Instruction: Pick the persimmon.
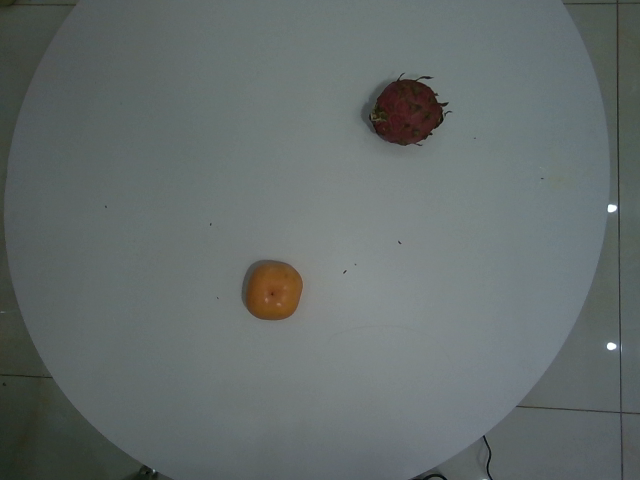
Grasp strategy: vertical